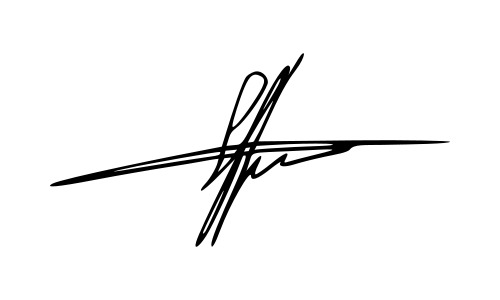
Signature of: nikol pashinyan